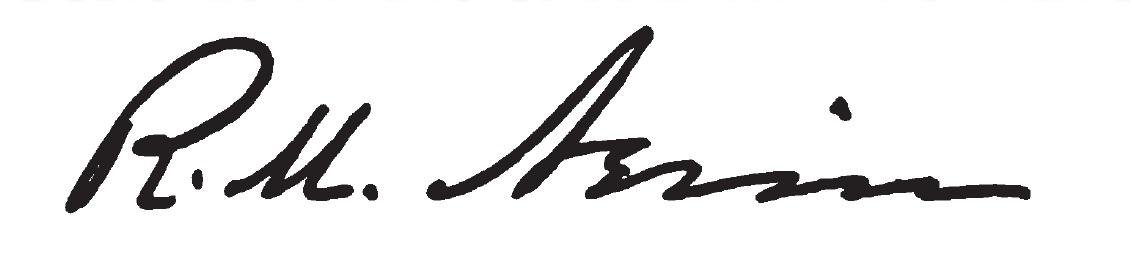
Signature of: robert m nevin